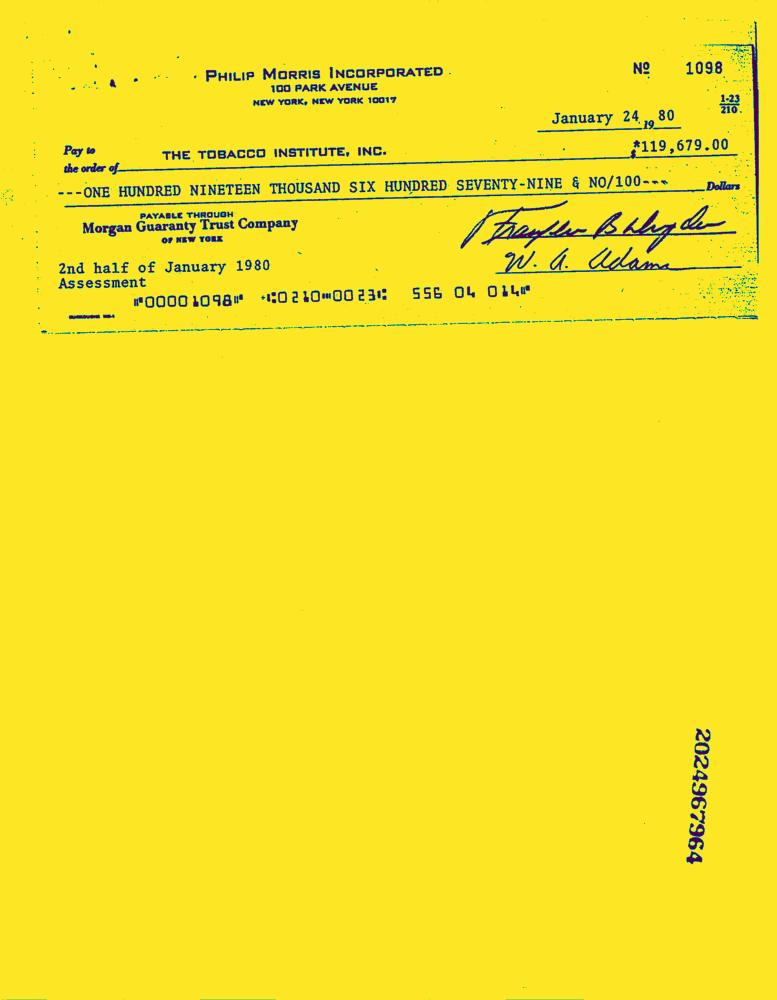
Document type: Invoice-Doc